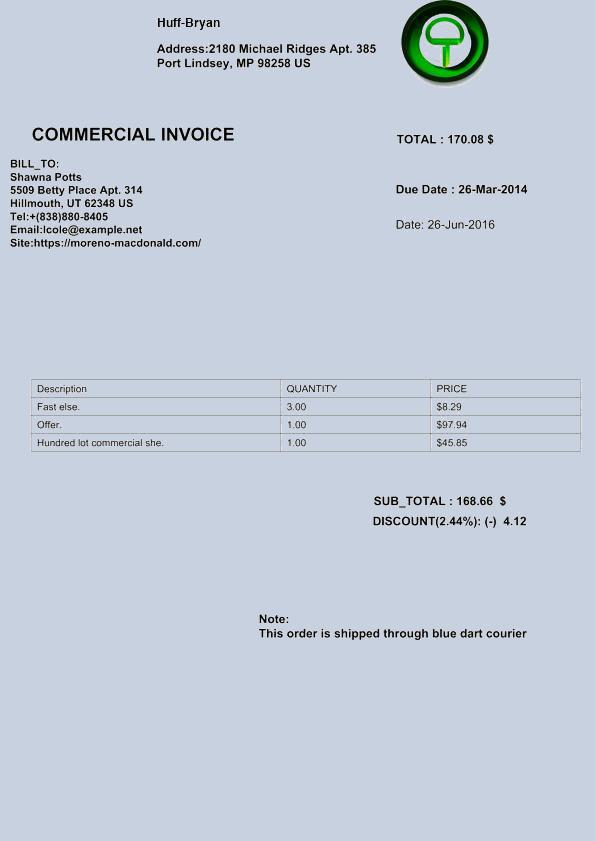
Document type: Invoice